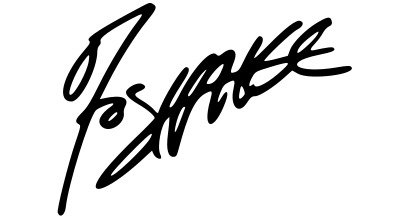
Signature of: 070 shake